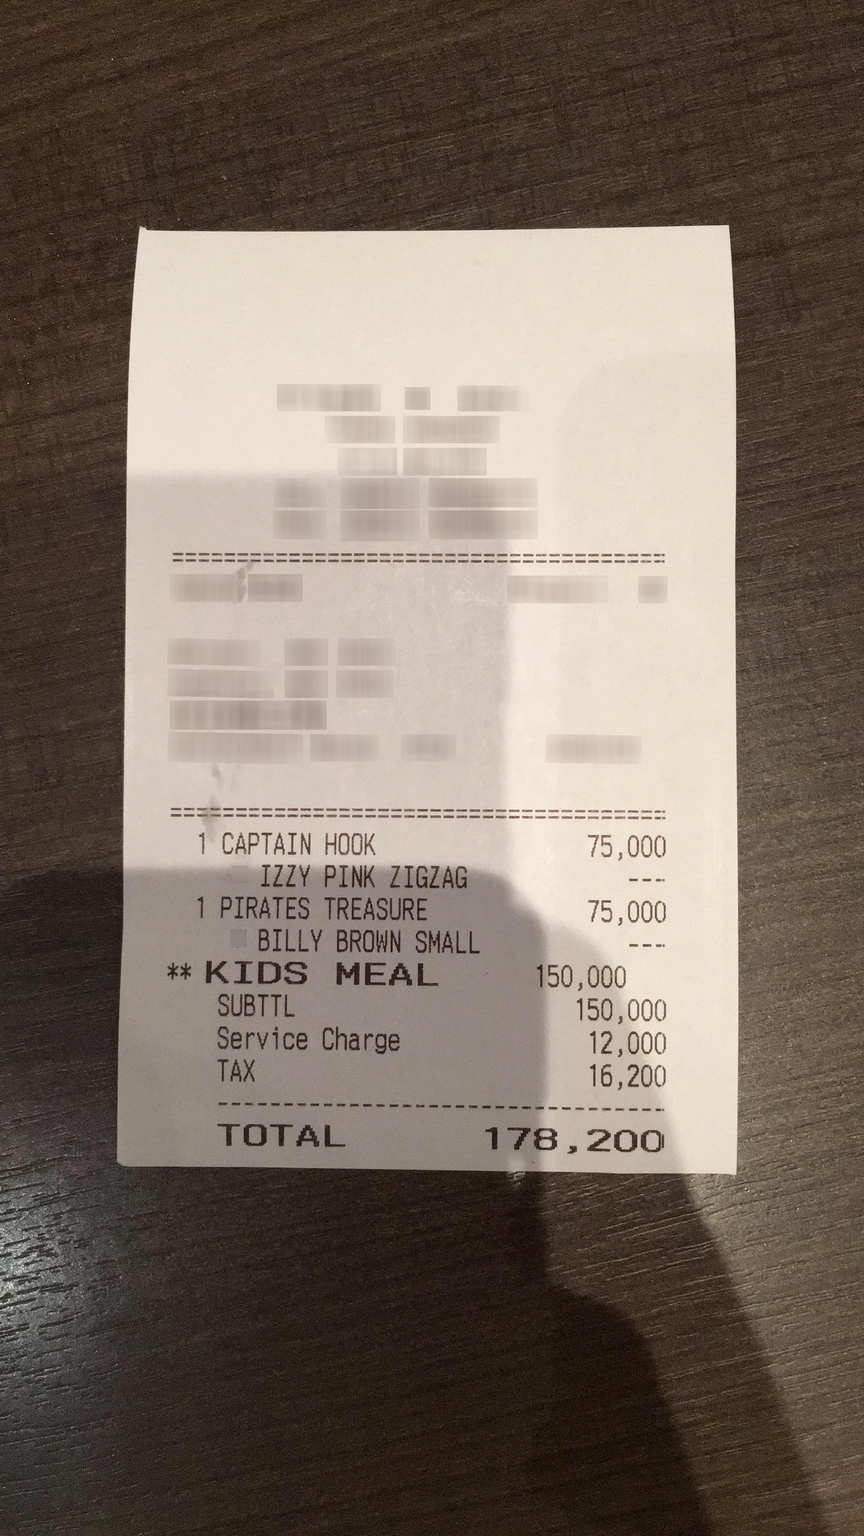
Extraction:
receipt: line_items: name: CAPTAIN HOOK
price: 75,000
qty: 1
name: IZZY PINK ZIGZAG
name: PIRATES TREASURE
price: 75,000
qty: 1
name: BILLY BROWN SMALL
subtotal: 150,000
tax: 16,200
service: 12,000
total: 178,200